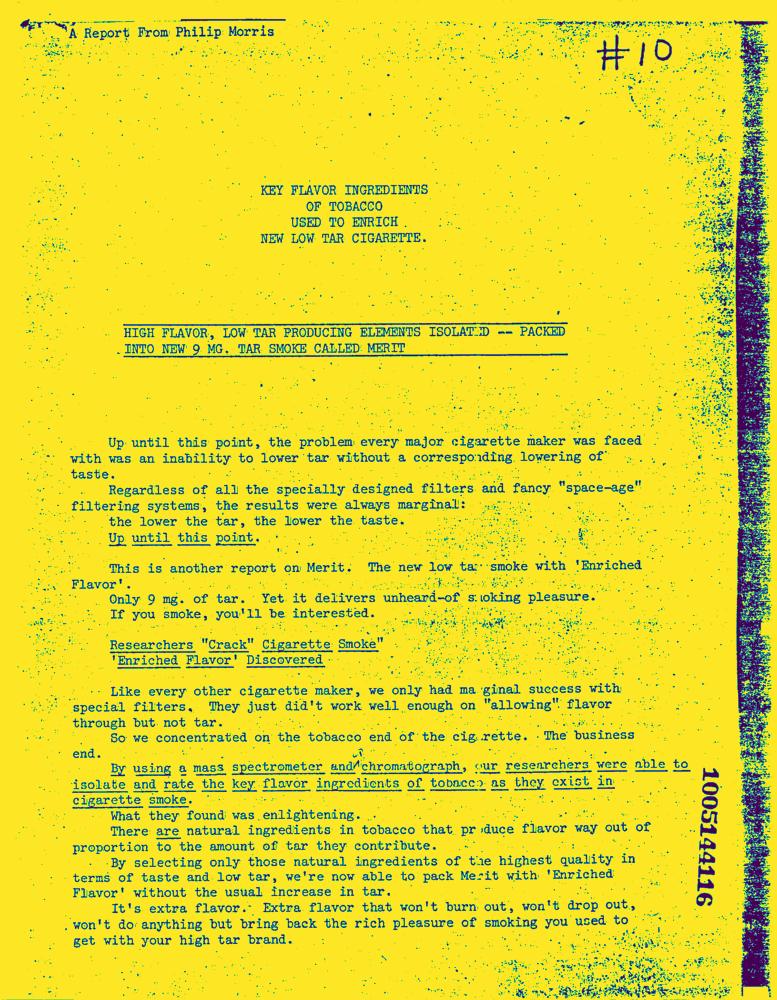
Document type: AD